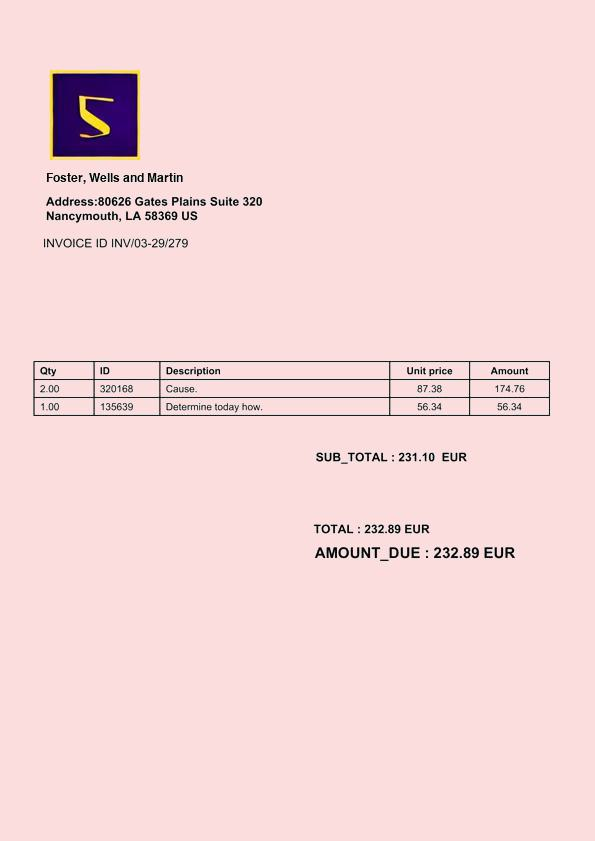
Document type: Invoice